Question: Talk about the condition:
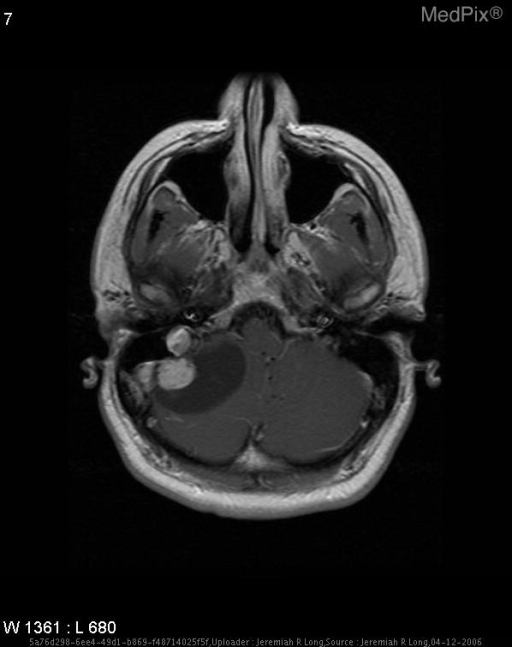
Answer: The disease is discussed as: Hemangioblastomas represent approximately 1-2% of all primary brain tumors.  They are strongly associated with von Hippel-Lindau (VHL) syndrome.  10-20% of hemangioblastomas occur with VHL syndrome and approximately 45% of patients with VHL syndrome eventually develop a hemangioblastoma.  95% of hemangioblastomas occur in the posterior fossa (fewer than 100 case reports exist of supratentorial locations), and overall they account for 7-12% of all posterior fossa tumors in adults (including primary and metastatic tumors).

Pathologically, hemangioblastomas are highly vascular tumors comprised primarily of capillaries and pericytes (aka “stromal” cells).  While their World Health Organization classification remains under tumors of uncertain histogenesis, hemangioblastomas may arise from embryonic plexus epithelium based upon their expression of transthyretin and transferrin.  They are typically well circumscribed, with 60% being cystic with a mural nodule and 40% being solid.  Their solid/nodular component is composed of tightly packed blood vessels varying in size from capillaries to cavernous, with the nidus of the tumor abutting the pial surface.  Hemangioblastomas do not have a capsule, and when cystic, their wall is composed of compressed neural glial cells.  The associated cystic fluid is xanthochromic, with a concentration of amino acids, alkaline phosphates, and mucoproteins similar to that of blood, suggesting origination from diffusion from the solid vascular component of the tumor.

Hemangioblastomas are rare in children and typically present during the third to fifth decade.  They typically grow slowly and clinical presentation depends upon the tumor size and location.  Posterior fossa tumors can present with minor neurological symptoms for months followed by an acute exacerbation.  The most common symptoms include: headache, vomiting, and ataxia.  A distinguishing clinical presentation of hemangioblastomas is their potential to present with polycythemia secondary to tumoral production of erythropoietin.  This occurs in approximately 20% of posterior fossa tumors, and is more commonly seen in solid hemangioblastomas.  Surgical resection is considered standard of care, however recurrence is seen in approximately 25% of cases, most frequently in association with VHL syndrome.

CT evaluation of hemangioblastomas classically demonstrates a large, low density, cystic-appearing cerebellar mass.  The addition of intravenous contrast material greatly increases the ability to identify a strongly enhancing mural nodule adjacent to the pial surface.  Solid tumors enhance strongly and uniformly.  During angiography, the common pattern is a large avascular posterior fossa mass with a small, highly vascular mural nodule.  A prolonged vascular stain is typical.  MR imaging reveals the cystic component with a low signal on T1-weighted sequences and a high signal on T2-weighted sequences.  The solid/nodular component is variable in its signal characteristics, and typically is heterogeneously isointense on T1-weighted sequences and hyperintense on T2-weighted sequences.  Intense enhancement following gadolinium is typical.  Prominent serpentine “flow voids” can often be seen as well within the mass.